Question: What is the suspected problem?
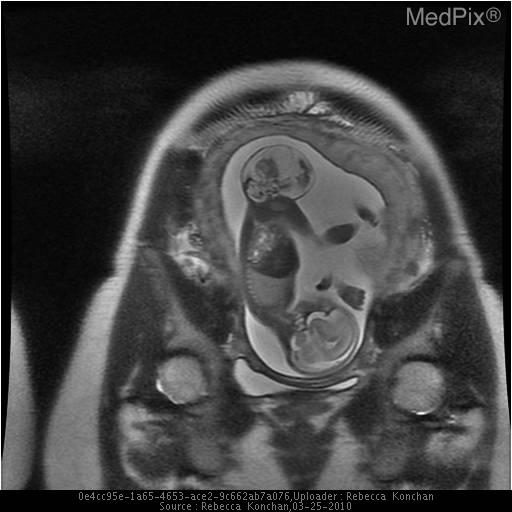
Answer: The findings suggest Large sacral mass with mixture of cystic and solid components with no apparent involvement of the spine.. Sacrococcygeal teratoma visible superiorly.  Fetal brain is also visible, posteriorly.. The patient might have a history of The patient is a 20 year-old G1P0 woman with no significant past medical history noted to have an abnormality on routine ultrasound at 20 weeks gestational age.  The patient now presents for follow-up fetal MRI..